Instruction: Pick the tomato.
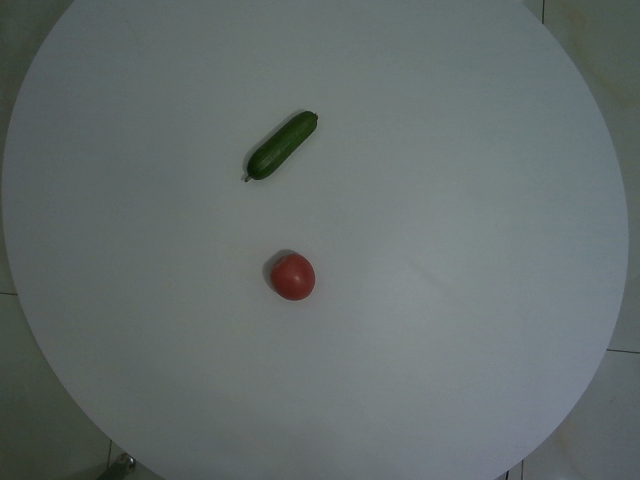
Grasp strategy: vertical